Question: Explain the disease:
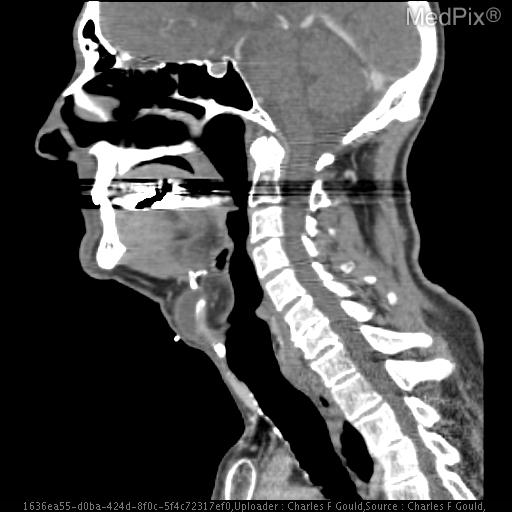
Answer: The disease is discussed as: The  thyroglossal  duct  cyst  (TDC)  is  the  most  common  result  of  abnormal  thyroid  development.    Because  there  is  ectopic  thyroid  tissue  embedded  in  the  wall  of  these  cysts,  there  is  a  small  but  finite  risk  of  development  of  thyroid  neoplasms  associated  with  these  cysts.    At  least  150  cases  of  cancer  arising  in  TDC  have  been  reported  -  most  are  papillary  carcinomas.    {UI:98242298-  Vera-Sempere  F,  et  atl}    Irregular  calcification  of  the  papillary  carcinoma  within  the  TDC  has  also  been  reported.    Squamous  cell  carcinomas  have  also  been  reported  within  a  TDC.    The  presentation  of  a  cancer  developing  within  a  TDC,  is  similar  to  that  of  a  TDC  alone:  a  palpable  yet  non-tender  midline  neck  mass.    The  recommendations  for  cancer  developing  within  a  TDC  include  the  Sistrunk  procedure,  with  variable  recommendations  made  for  the  use  of  radioiodine  and/or  removal  of  any  normal  thyroid  tissue.